Question: How is the history relevant to the case?
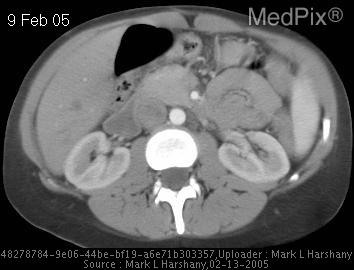
Answer: The patient's history of 27 y/o woman with sudden onset of periumbilical abdominal pain relieved only by "bending forward".  Previous surgery -  gastric bypass 2 years ago. is key in understanding the case.